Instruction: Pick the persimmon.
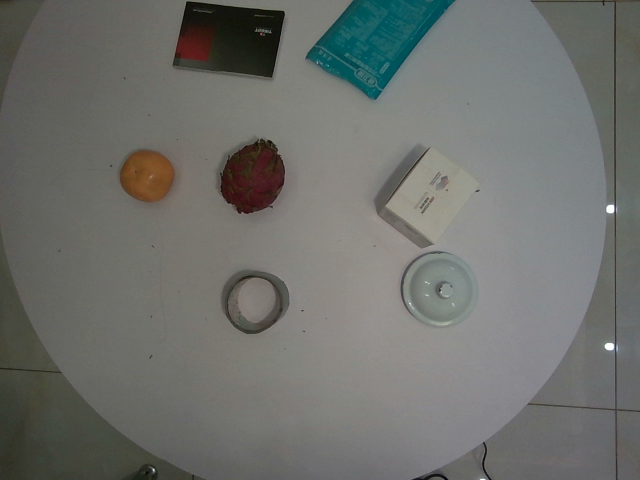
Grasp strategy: vertical